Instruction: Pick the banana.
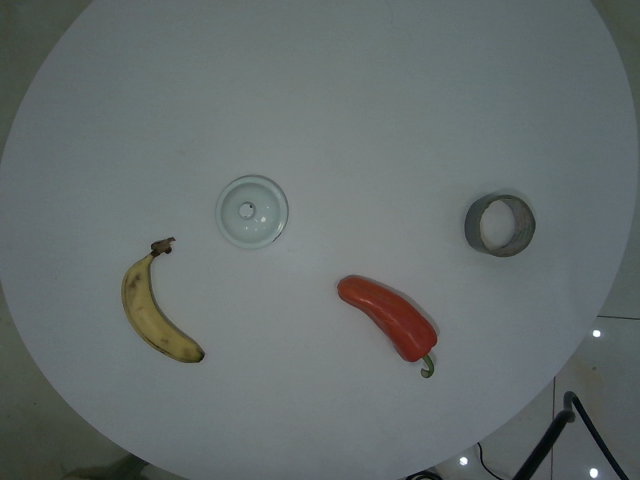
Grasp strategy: vertical